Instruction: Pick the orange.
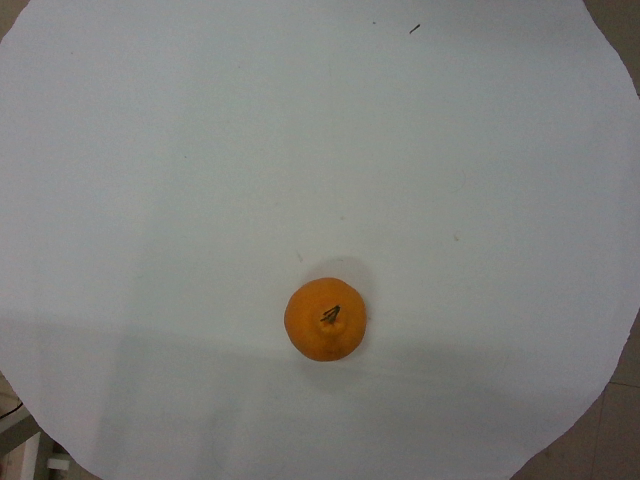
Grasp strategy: vertical